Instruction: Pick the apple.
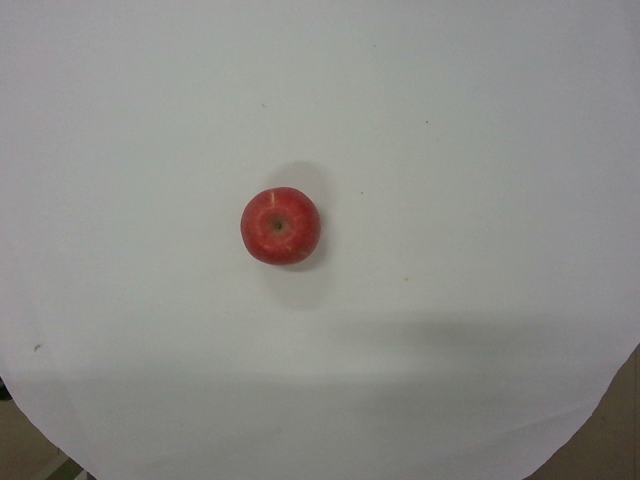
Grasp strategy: vertical